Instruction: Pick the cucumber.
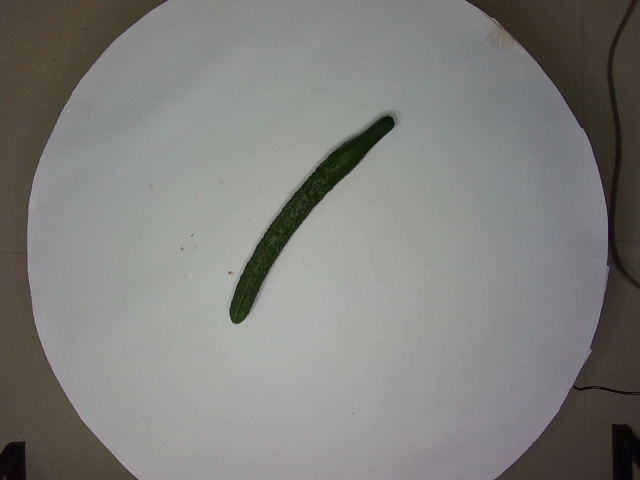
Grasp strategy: vertical